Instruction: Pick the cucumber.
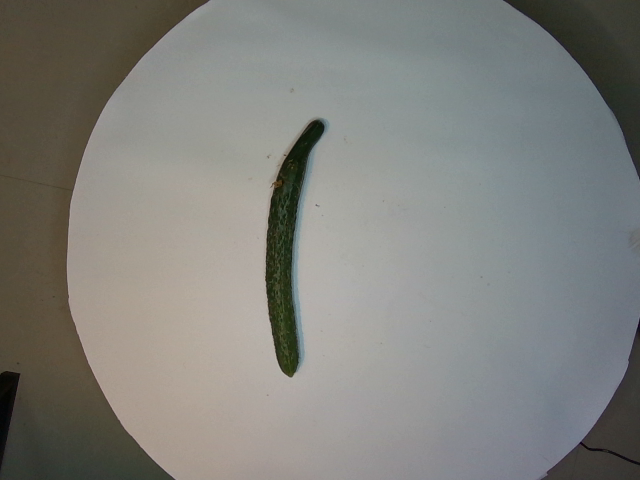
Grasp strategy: vertical